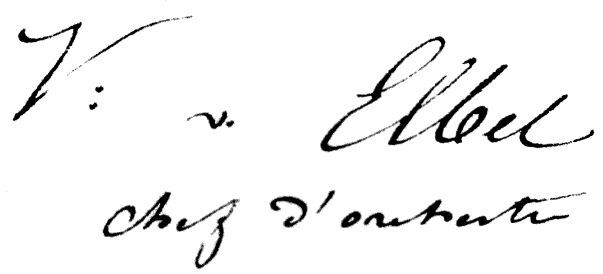
Signature of: victor elbel